Question: What are the imaging findings?
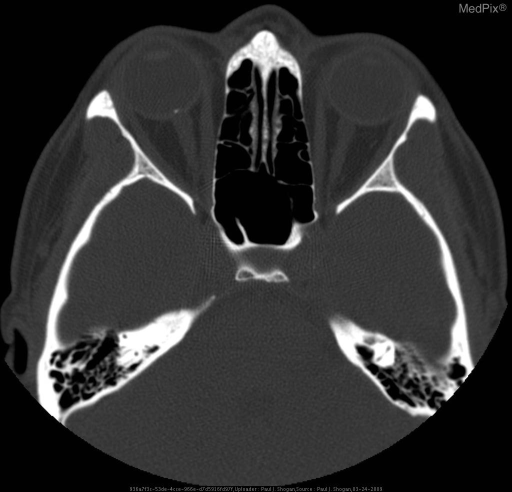
Answer: The imaging shows •  Patient 1: Scleral plaques and phthisis bulbi ("wood eye")
» Axial NECT shows calcified scleral plaques in the left globe at the insertion sites of the medial and lateral rectus muscles. The right globe is calcified and shrunken, indicative of phthisis bulbi.

•  Patients 2 and 3: Optic Drusen
» Axial NECT shows a punctate calcification near the optic discs. Axial NECT shows a punctate calcification near the right optic disc..